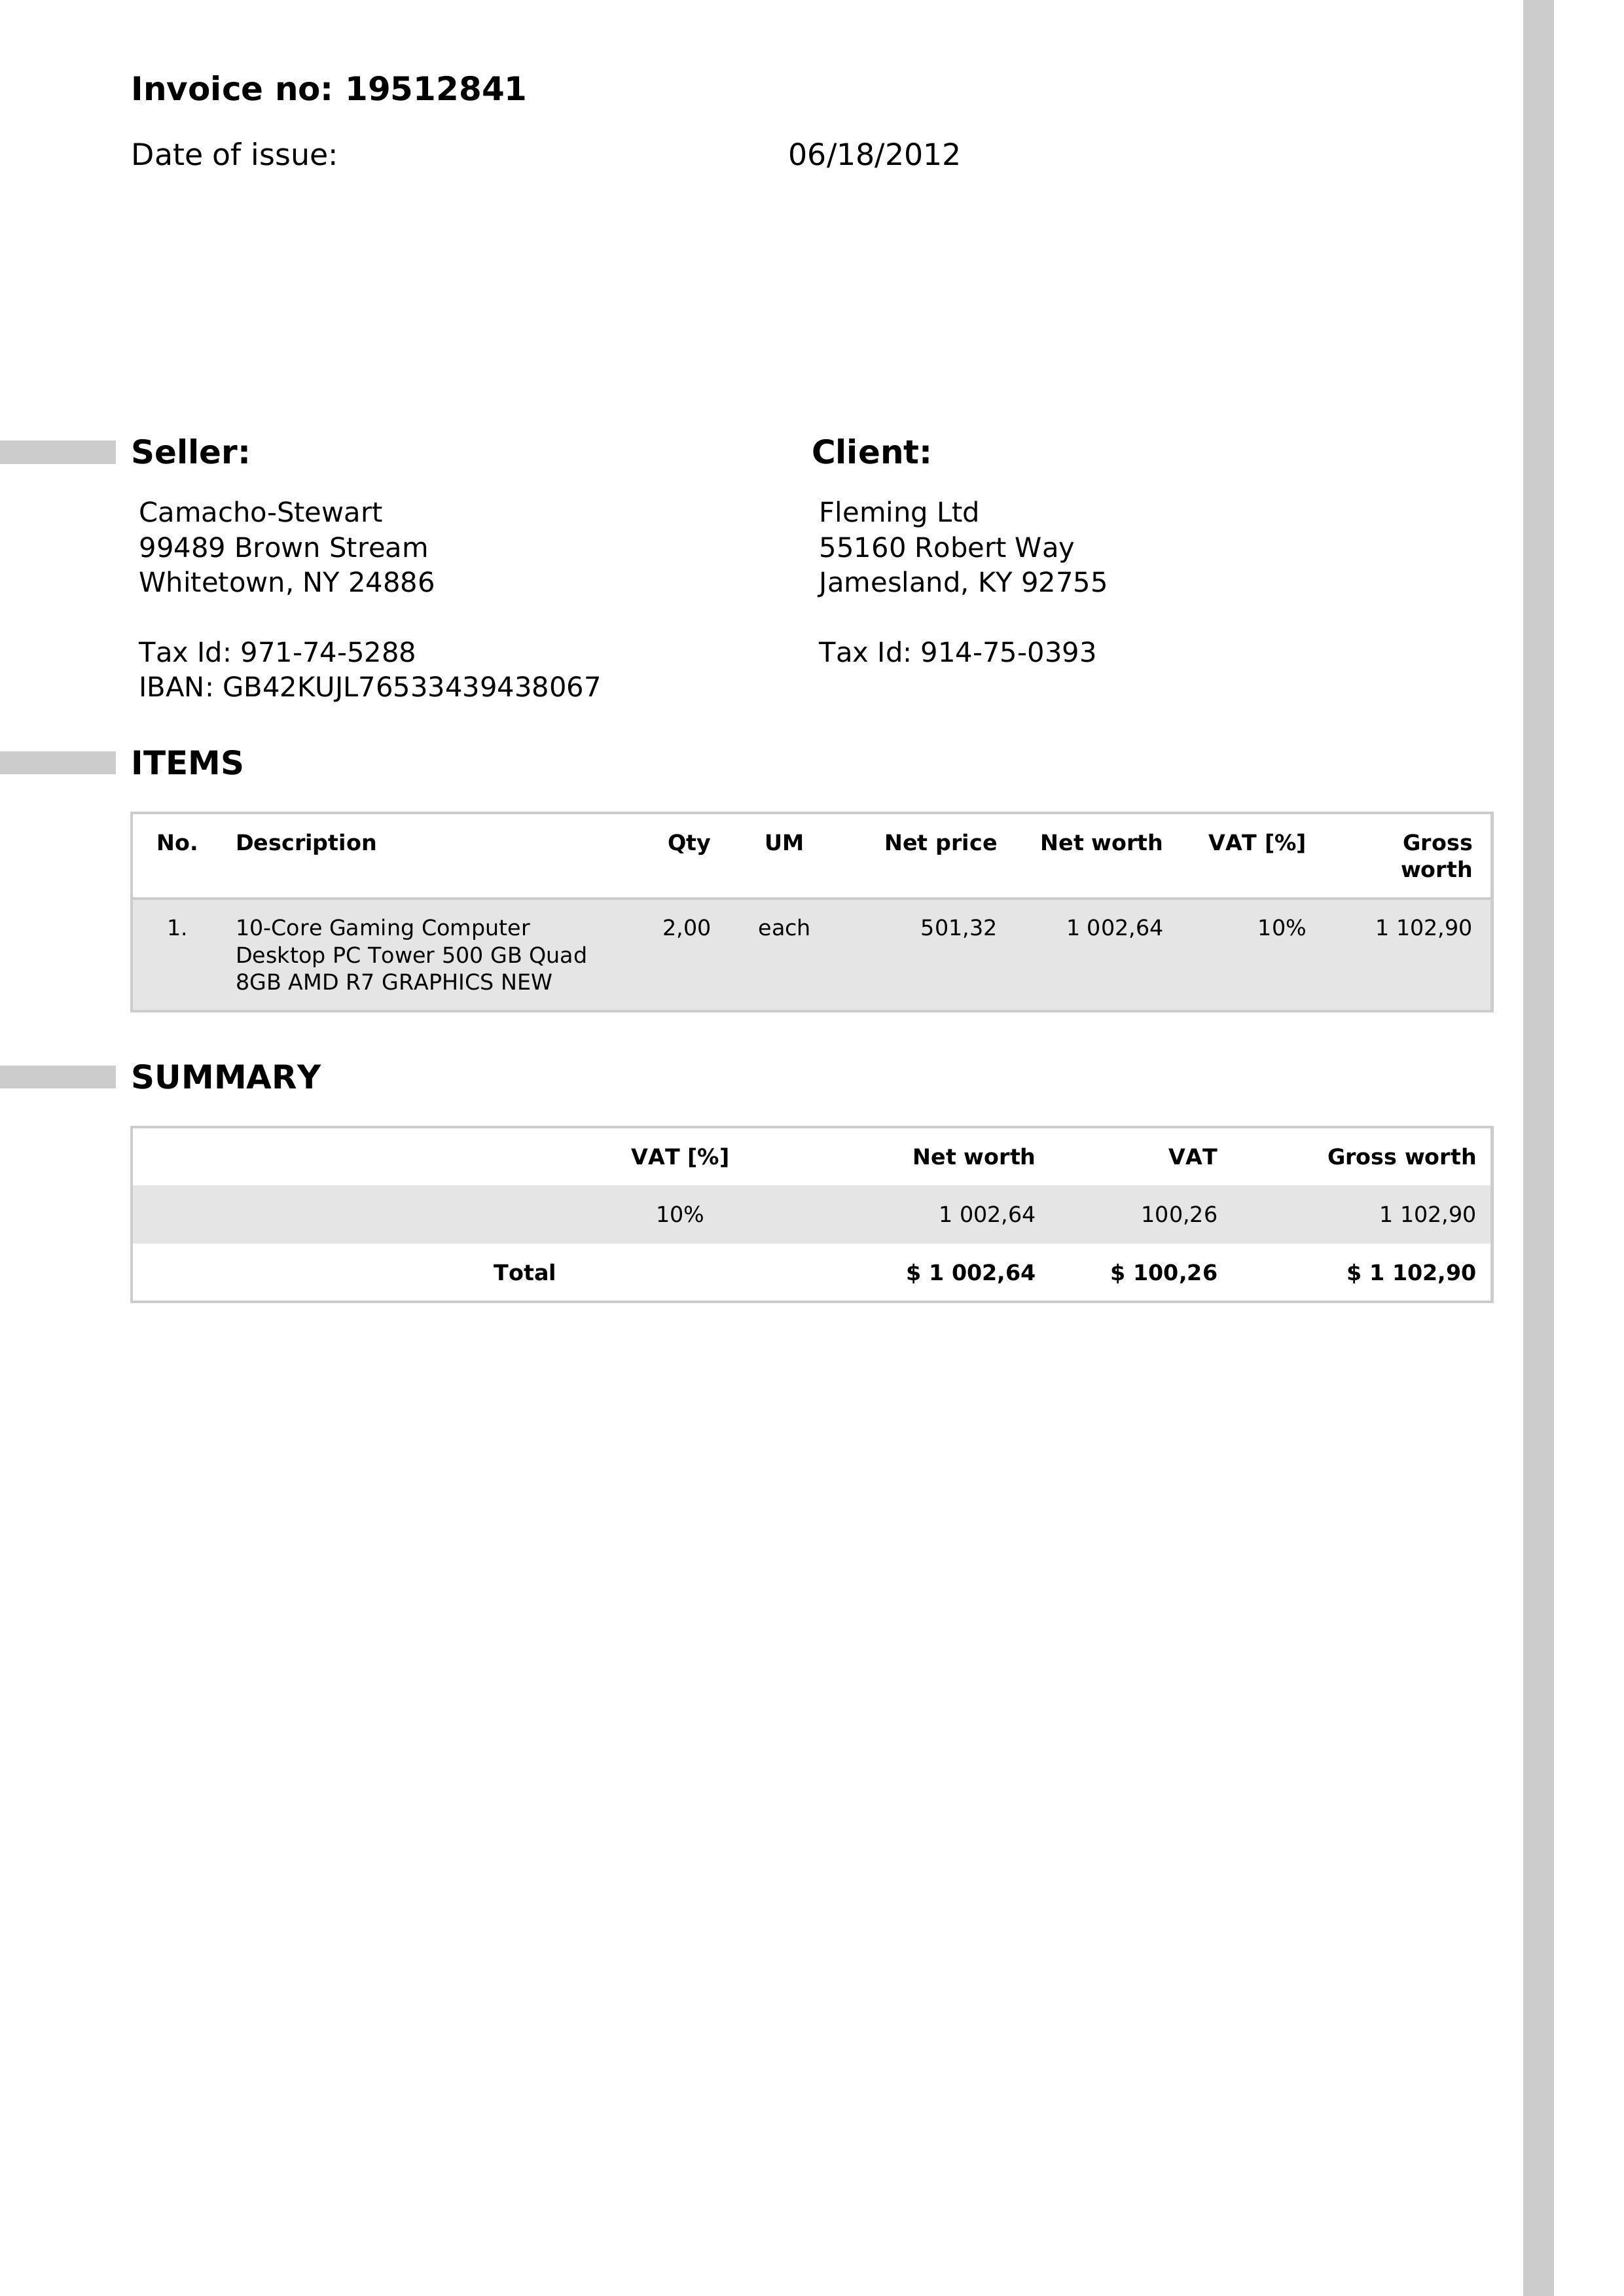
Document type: Invoice